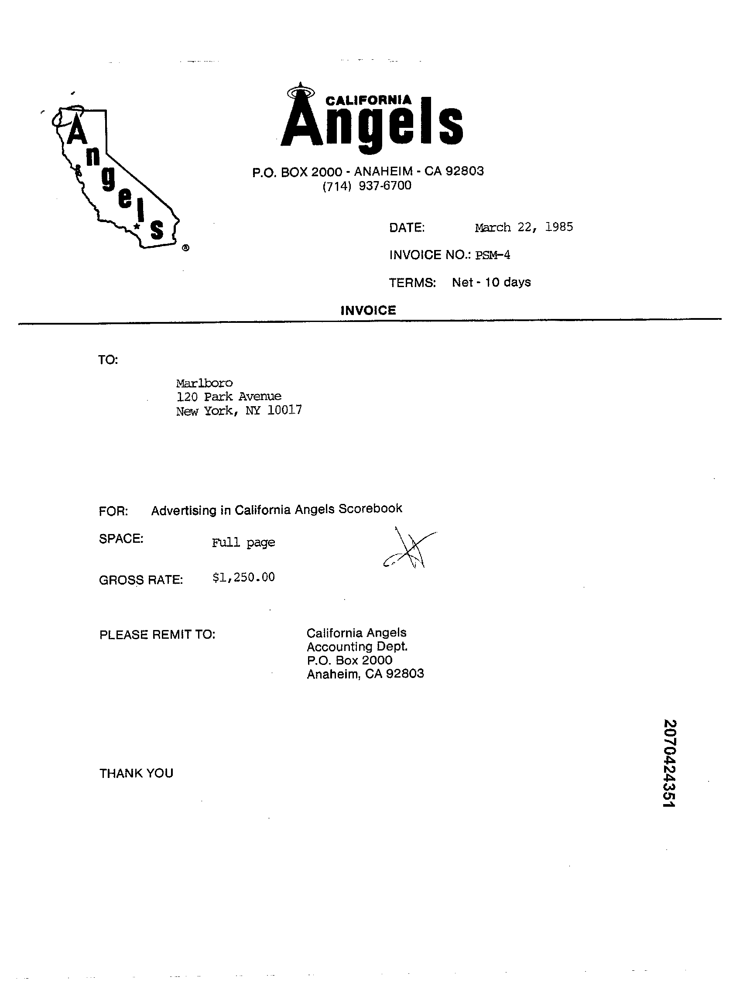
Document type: Invoice